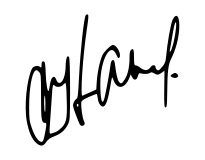
Signature of: sotir nanev